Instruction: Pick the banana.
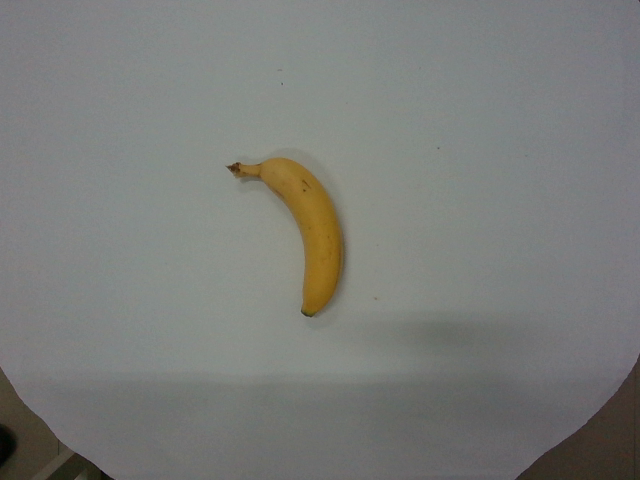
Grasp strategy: vertical